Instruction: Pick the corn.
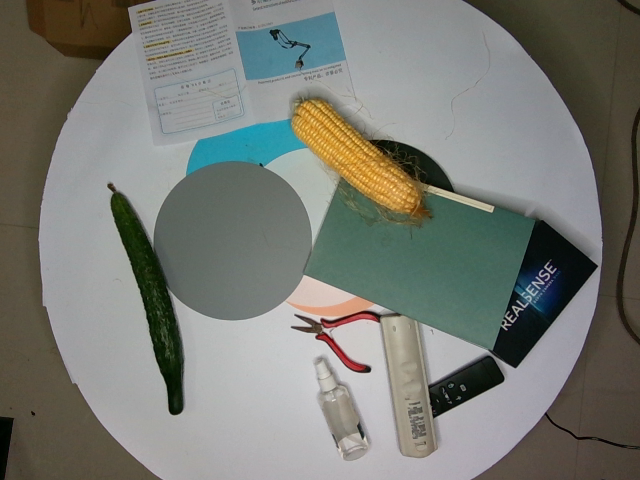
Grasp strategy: vertical